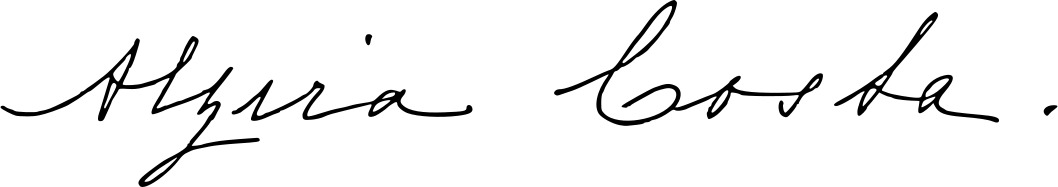
Signature of: alzira costa